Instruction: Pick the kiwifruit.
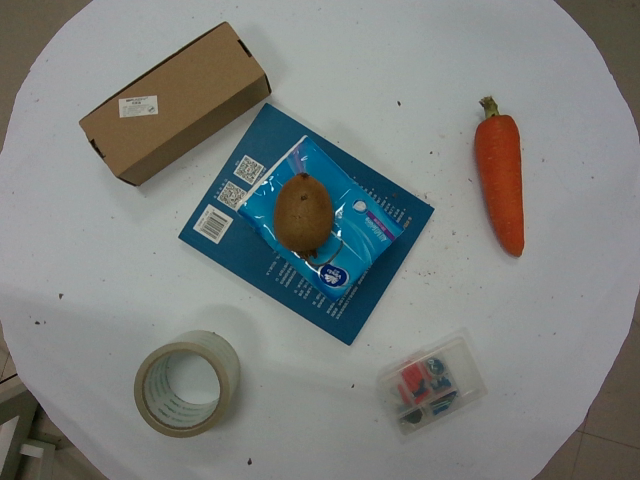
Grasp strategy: vertical